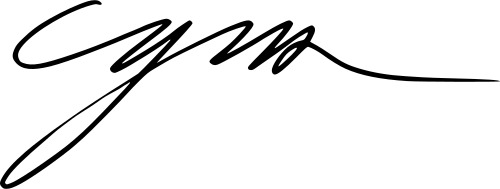
Signature of: cristos gianakos